Patient: Female, age 18
A 18-year-old women presented with chronic productive cough, and intermittent bilateral nasal obstruction. She had a history of recurrent episodes of respiratory tract infection and facial pain since childhood, and did not suffer from hearing loss or recurring otitis media. She could independently perform activities of daily living. On examination, the patient was pleasant, no chest pain, no distress, she spoke abnormally, and she had difficult to pronounce some letters. Blood pressure, pulse, oxygen saturation were normal. On chest auscultation, there were coarse crackles audible over both lung fields, and her heart sounds were heard best on the right side of the chest. Her chest X-ray PA view revealed the cardiac shadow and apex on the right side. She presents a dextrocardia (Figure 1). Electrocardiogram (ECG) showed inverted "P" waves in L1 and AVL on left-sided chest leads (Figure 2). High resolution computed tomography (HRCT) chest revealed bronchiectasis changes, CT abdomen confirmed situs inversus, and the sinus CT scan reveals maxillary sinusitis and filling of nasal pits mainly on the left side (Figure 3, Figure 4, Figure 5). in laboratory work-up, hemogram was normal, no anomaly in the protein electrophoresis, reactive protein C was normal, antinuclear antibody, antineutrophil cytoplasmic antibody,anti CCP antibody,rheumatoid factor, HIV serology were negative. Sputum for acid fast bacilli didn't reveal the tuberculosis bacilli. The speech therapy examination report revealed the presence rhinolalia clausa associated with a single articulation disorder. Nasal fiberoptic endoscopy was performed and showed bilateral grade 1 nasal polyposis and oral examination showed posterior rhinorrhea. Ear microscopic examination and the audiogram were normal (Figure 6). On spirometry, expiratory value in the first second (FEV1),84% of the reference value (2.31 l); forced vital capacity( FVC), 73% of the reference value (2.36 l); FEV1 /FVC, 97. She was diagnosed with kartagener syndrome based on her clinical and radiological presentation, and currently she is reviewed in speech therapy for reeducation and under local nasal corticosteroid. The evolution was favorable with a subsided of swelling on 6 months after the end of treatment. The child shows no signs of local recurrence or other tuberculous location.
Keywords: kartagener′s syndrome, nasal polyposis, rhinolalia, sinusitis, situs inversus
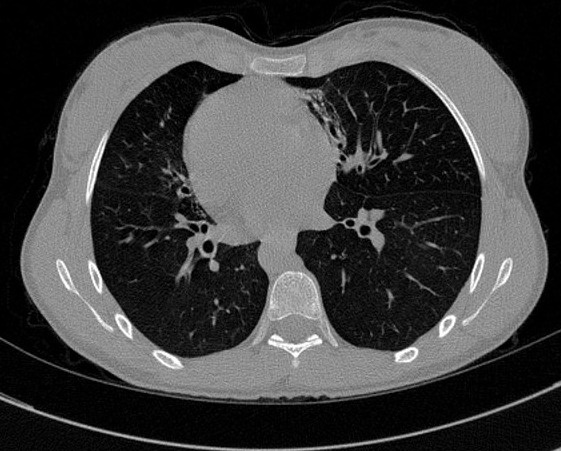
Image caption: HRCT of the chest in parenchymal window and in axial section reveals bronchiectasis and dextrocardia.